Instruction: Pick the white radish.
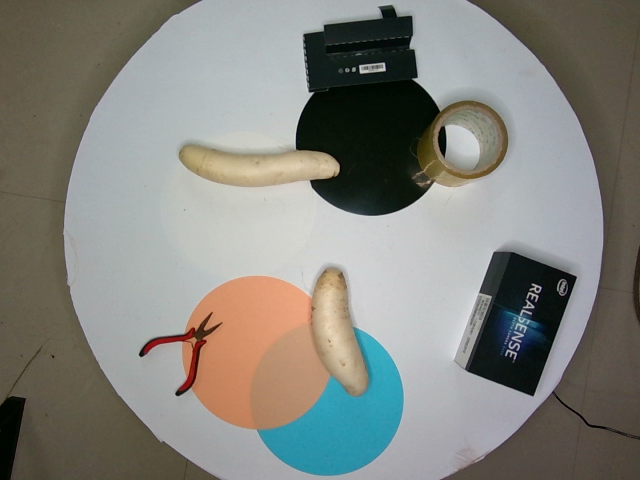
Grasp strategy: vertical